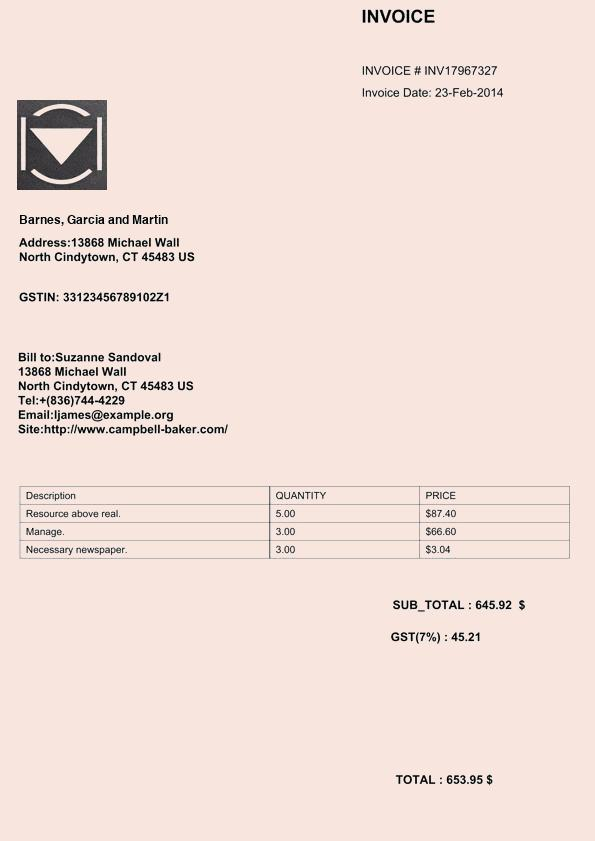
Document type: Invoice